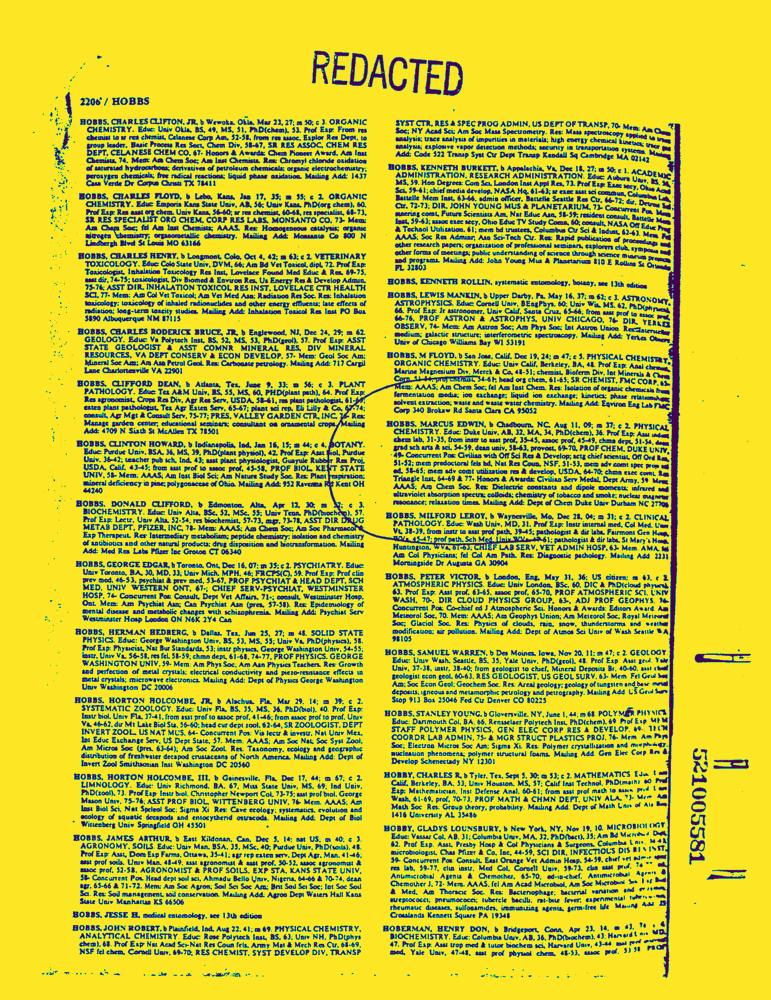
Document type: Resume-Doc